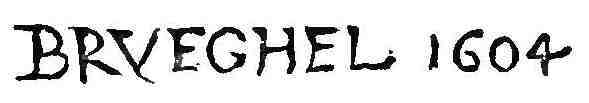
Signature of: jan brueghel the elder